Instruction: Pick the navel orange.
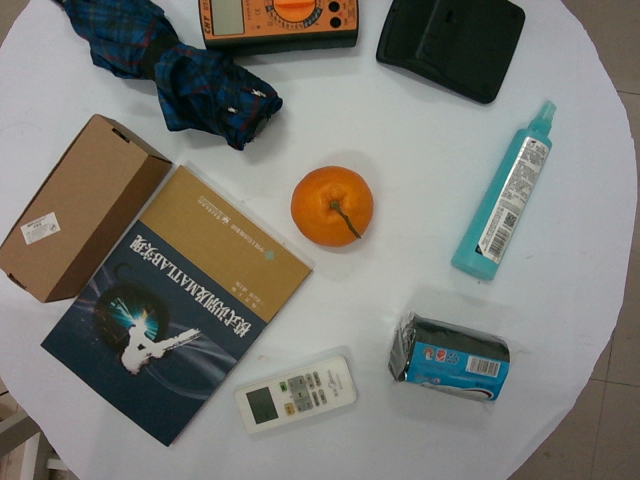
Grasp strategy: vertical